Question: Explain the disease:
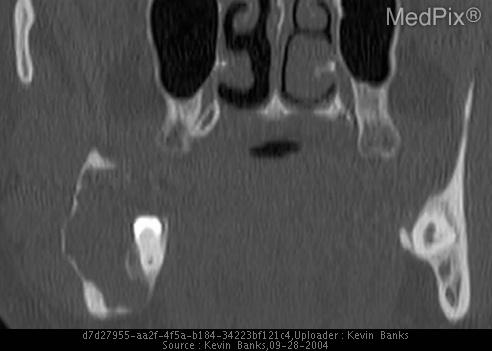
Answer: The disease is discussed as: Ameloblastoma is a benign neoplasm originating from odontogenic epithelium and represent approximately 10% of odontogenic tumors. They occur predominantly in the 3rd through 5th decades of life, but are seen in a wide age range of patients and demonstrate no gender or racial predilection. Most ameloblastomas occur in the ramus and posterior body of the mandible (80% of cases) and patients usually present with a slow-growing, painless mass. Although usually considered benign, ameloblastoma can demonstrate locally aggressive behavior.

Ameloblastoma is typically expansile with an osseous shell that represents the involved bone. They can perforate the lingual cortex of the mandible and extend into the adjacent soft tissues. Ameloblastomas can vary in radiographic appearance. Some appear as well-defined, unilocular, well-corticated, lucent lesions that are often associated with the crowns of impacted or unerupted teeth.

As a result, a unilocular ameloblastoma  may be radiographically indistinguishable from odontogenic keratocysts and dentigerous cysts. Other ameloblastomas are multilocular with internal septa and a honeycomb or soap bubble appearance and are often similar in appearance to large odontogenic keratocysts. Definitively diagnosis is by histological evaluation.

Treatment of ameloblastoma depends on the extent of tumor infiltration through the cyst wall and into surrounding bone. Excision of a relatively contained ameloblastoma could involve localized removal of the lesion with wide margins; if the lesion is highly infiltrative and extensive, en bloc resection would be performed. Recurrent ameloblastomas may be more widespread and destructive than the original lesion.

PMID: 17102048
PMID: 10489168